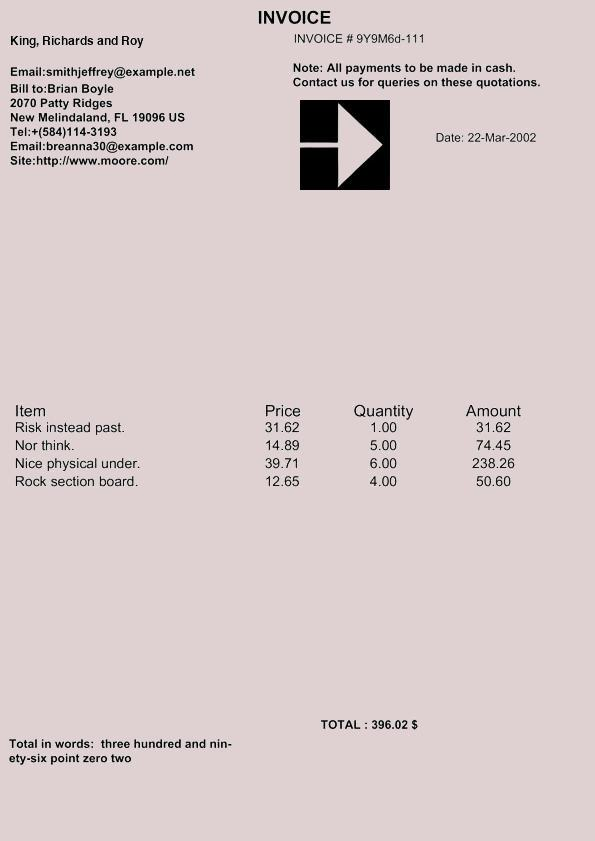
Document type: Invoice